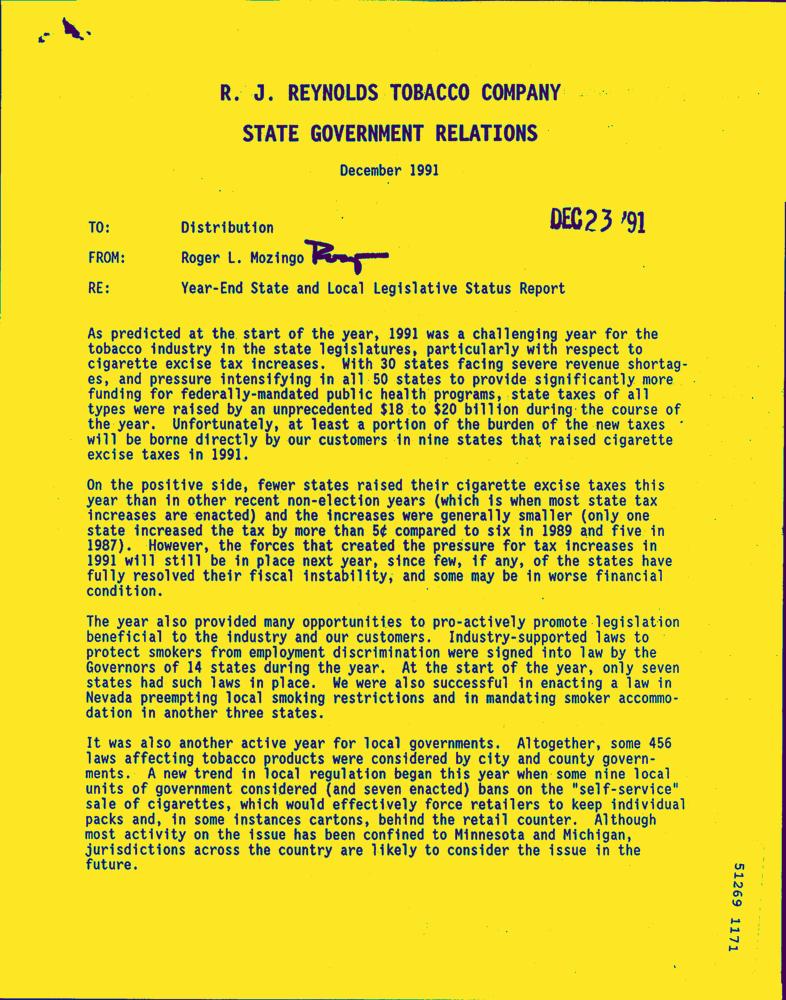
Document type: Letter-Doc